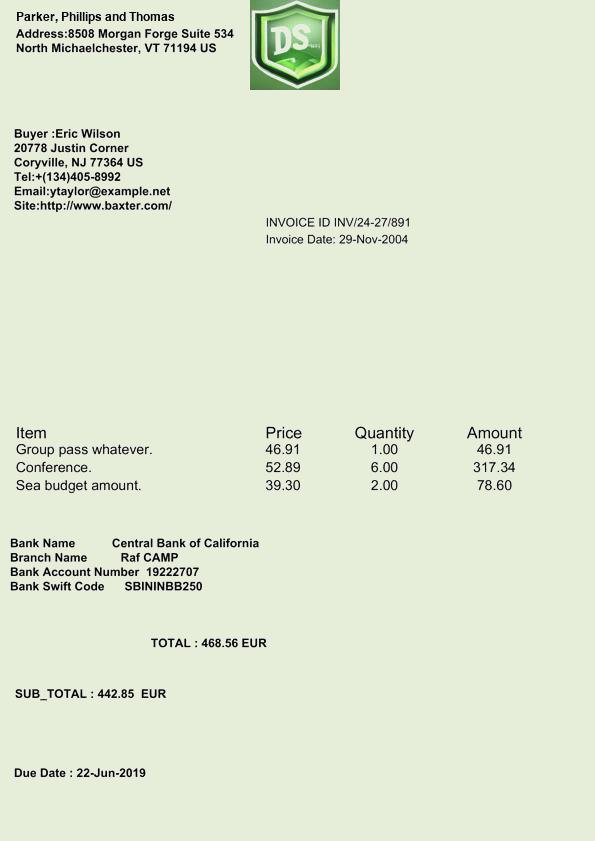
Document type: Invoice